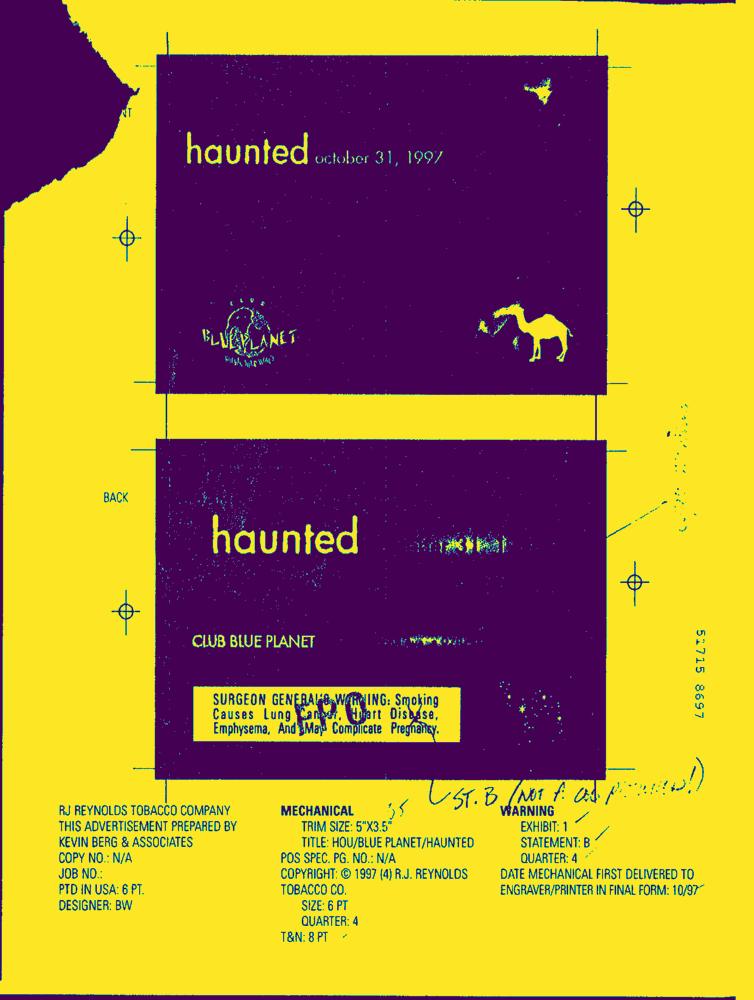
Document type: AD